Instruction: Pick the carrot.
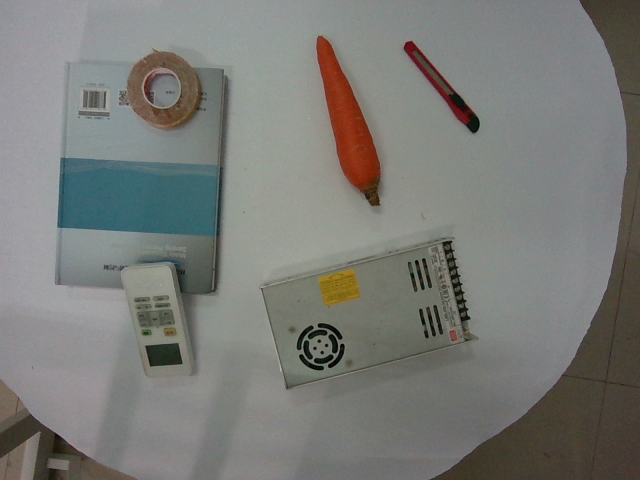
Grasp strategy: vertical